Question: What is the potential diagnosis?
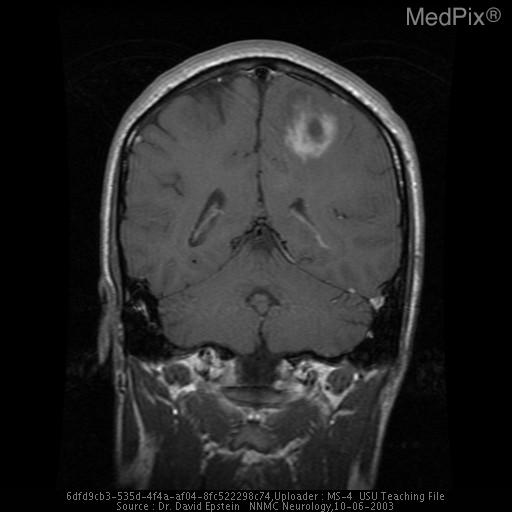
Answer: The possible diagnosis includes • Astrocytoma - Anaplastic (usually does not show 'cystic' or necrotic area)
• Glioblastoma Multiforme (usually brighter enhancement)
• Primary CNS Lymphoma (usually lower signal on T2W)
• Tumefactive Demyelination (usually does not show edema like this).